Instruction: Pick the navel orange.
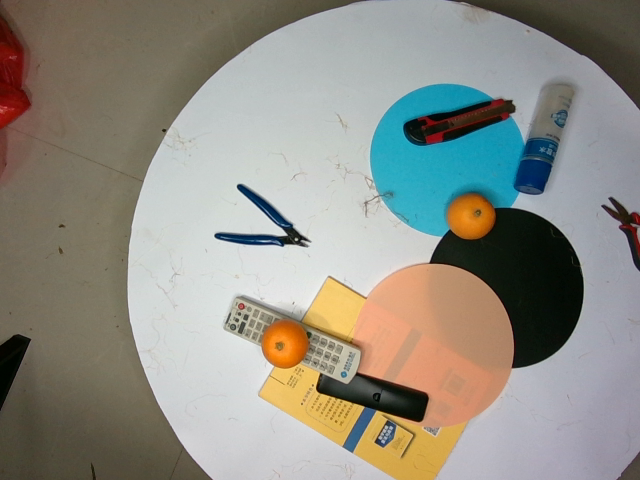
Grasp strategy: vertical